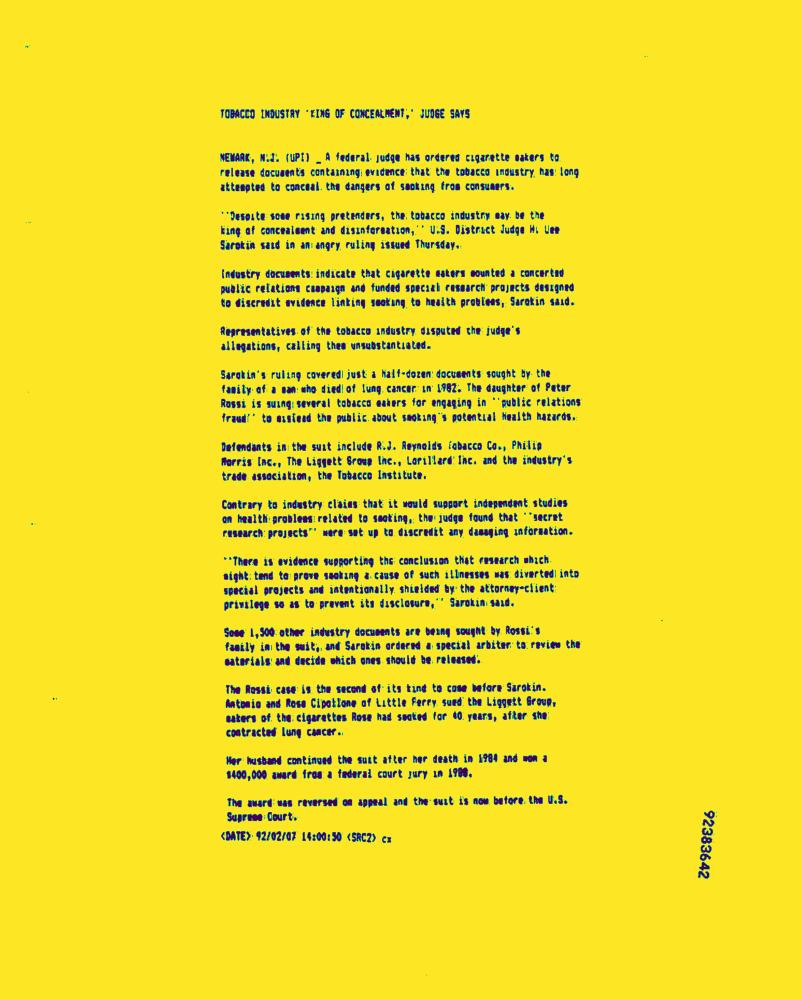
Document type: News-Article